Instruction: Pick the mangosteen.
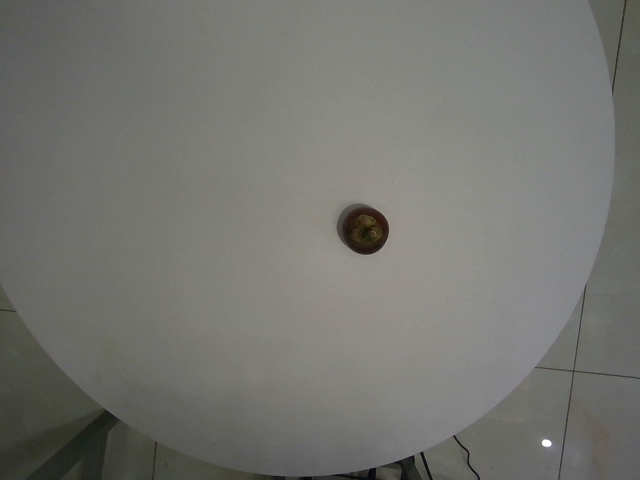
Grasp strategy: vertical